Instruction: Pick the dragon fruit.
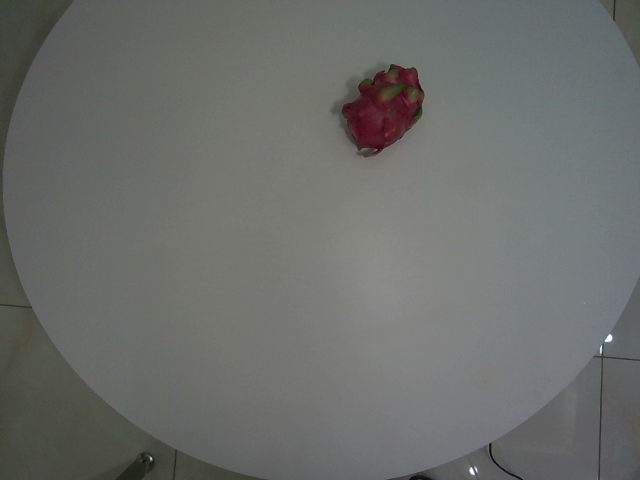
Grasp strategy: vertical